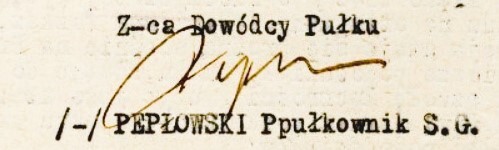
Signature of: artur pepłowski